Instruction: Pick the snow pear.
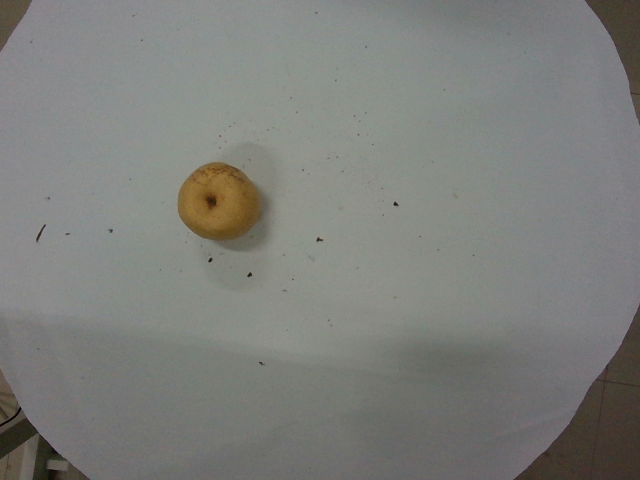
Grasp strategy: vertical